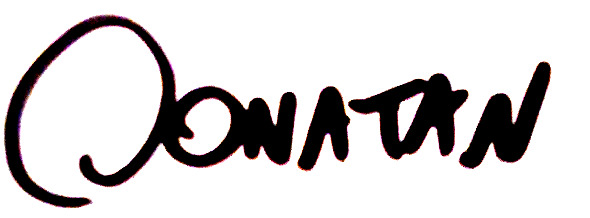
Signature of: donatan